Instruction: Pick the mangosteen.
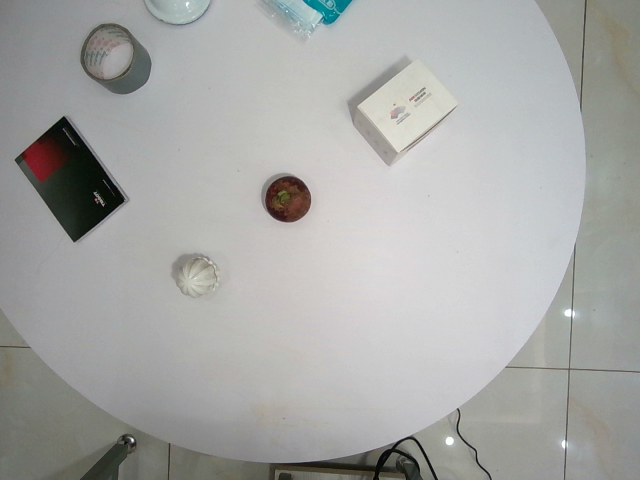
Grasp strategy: vertical